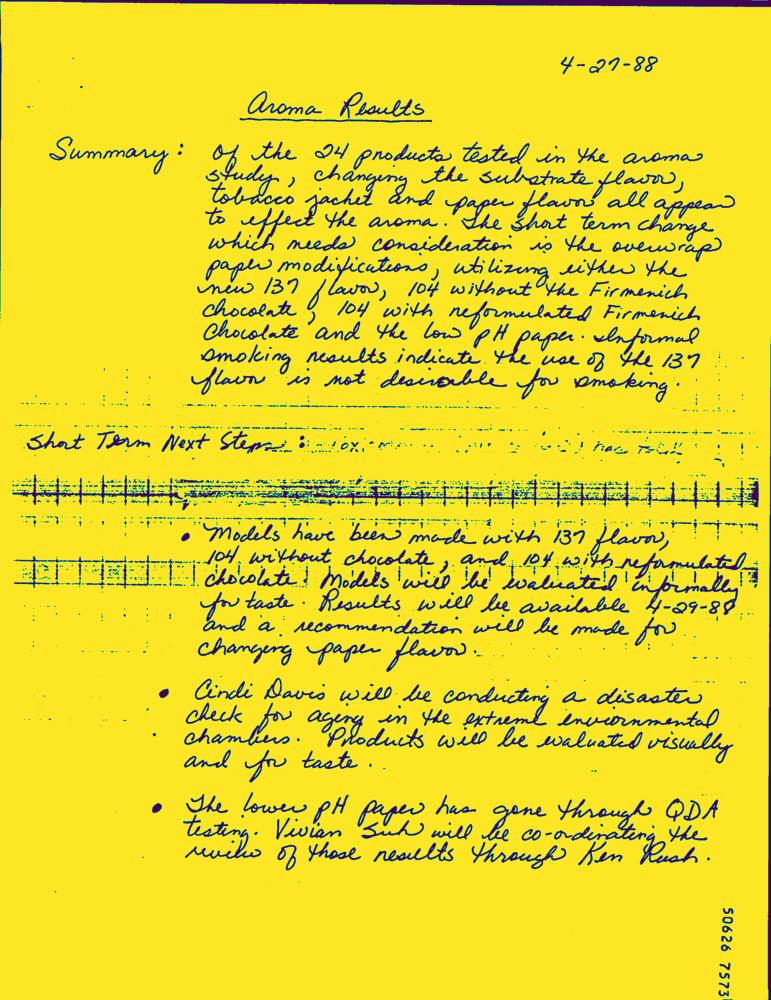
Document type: Hand-Written